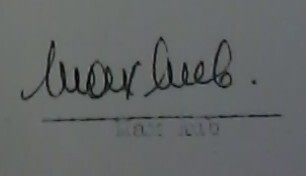
Signature of: max aub